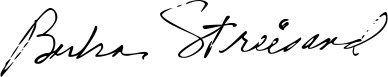
Signature of: barbra streisand